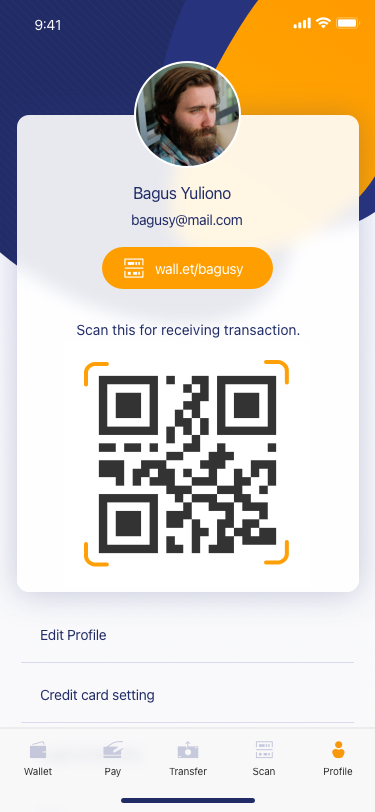
Text in this UI design:
Edit Profile
Credit card setting
Login & Security
Help
Bagus Yuliono
bagusy@mail.com
wall.et/bagusy
Scan this for receiving transaction.